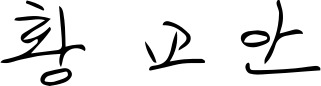
Signature of: hwang kyo ahn